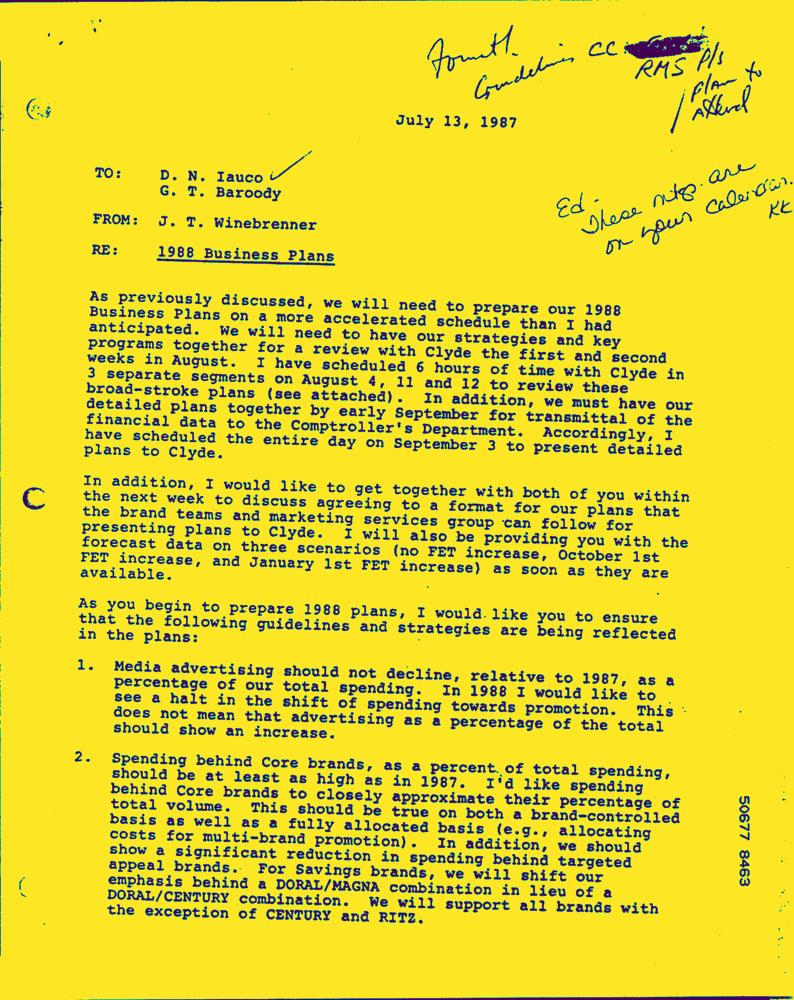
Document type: Letter-Doc